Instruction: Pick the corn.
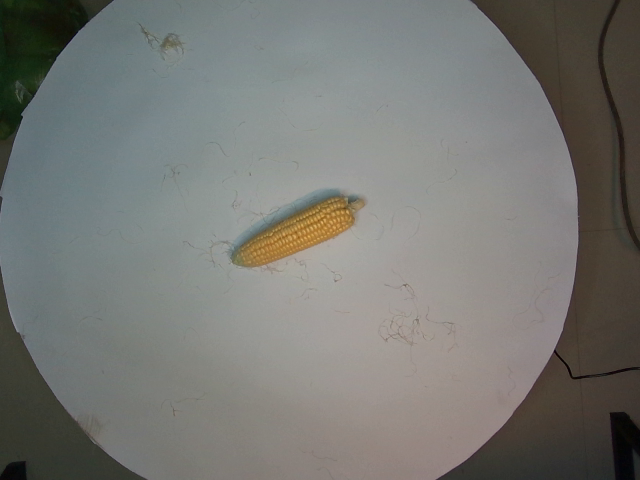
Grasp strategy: vertical